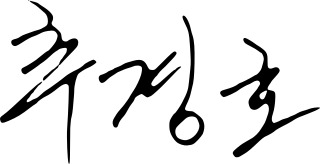
Signature of: choo kyung ho